Question: How is the property described in the document?
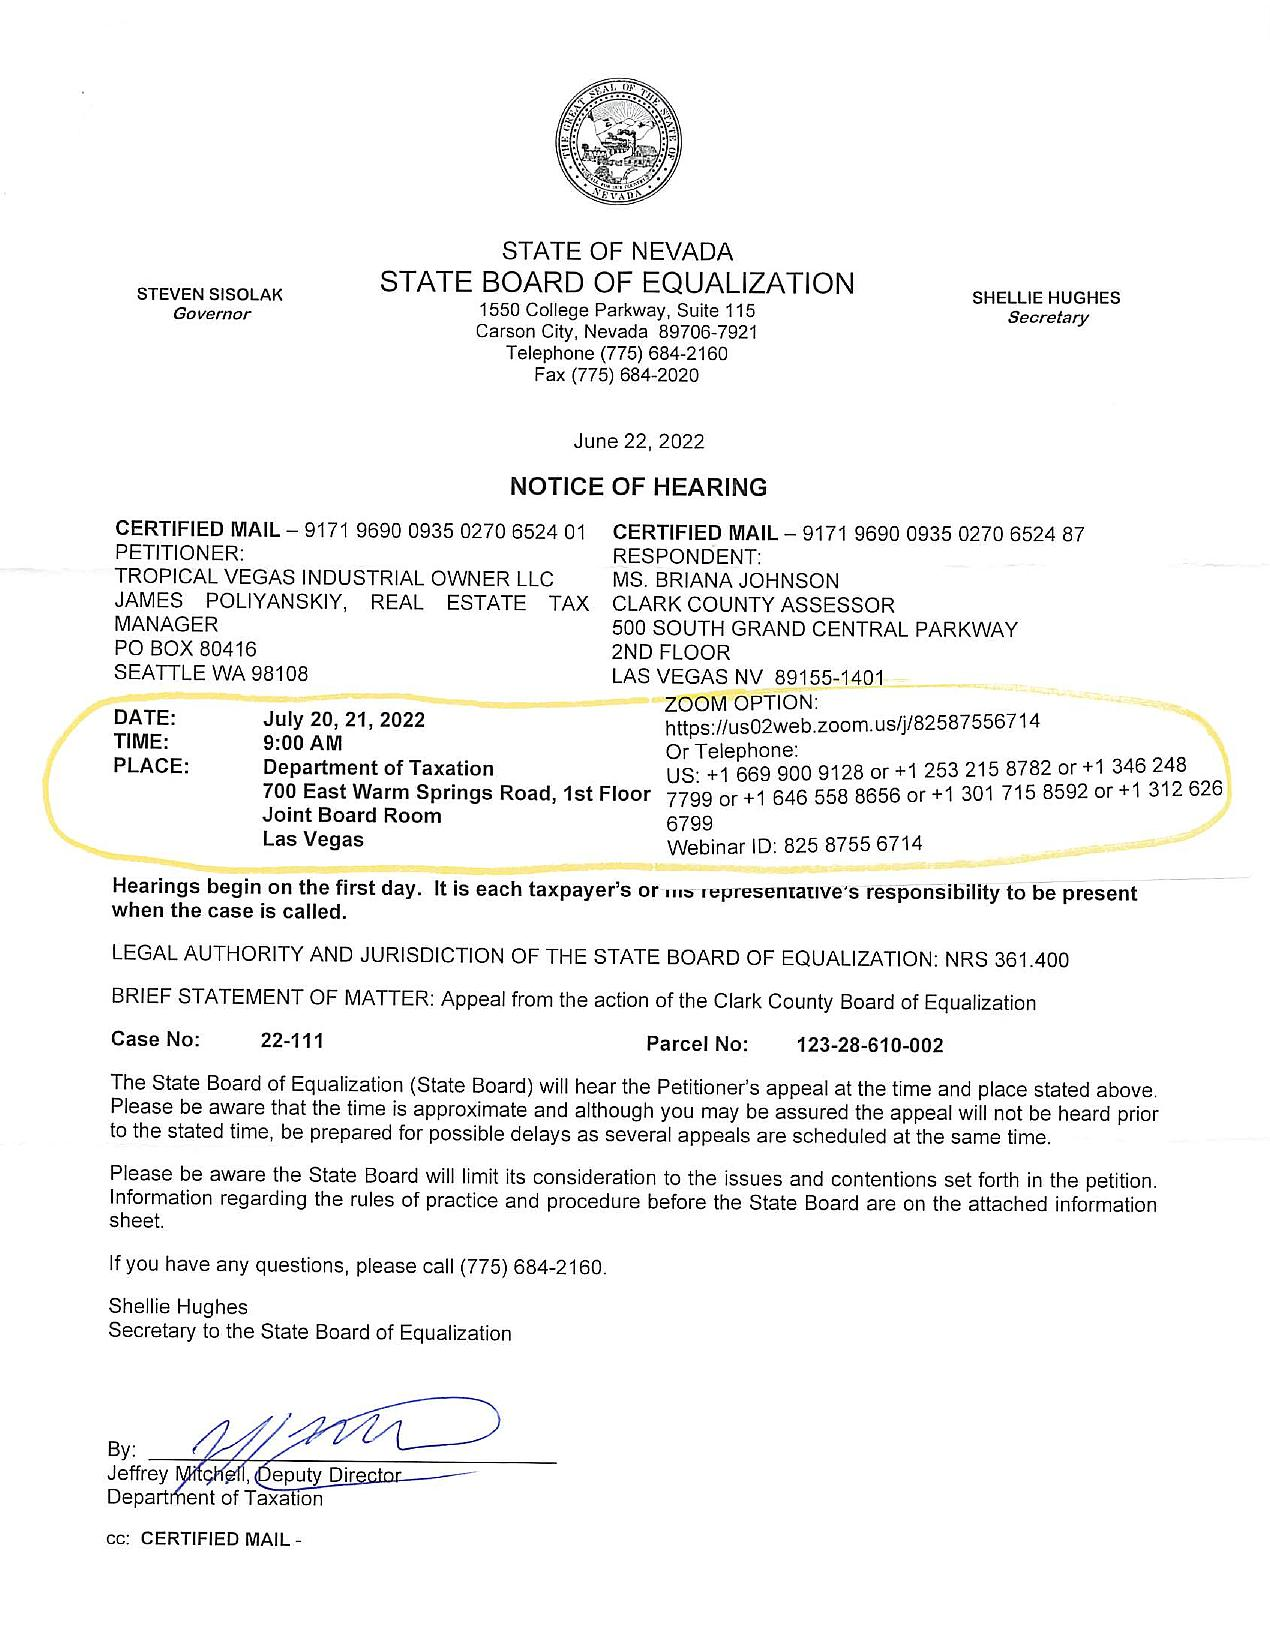
Answer: "James Poliyanski, Real Estate Tax Manager"